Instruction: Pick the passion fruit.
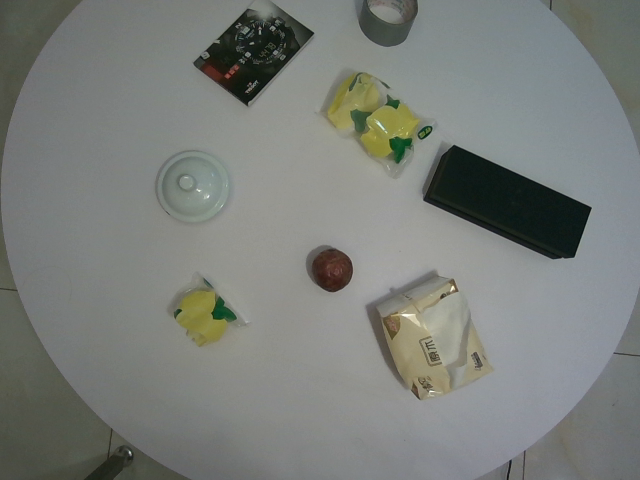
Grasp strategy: vertical